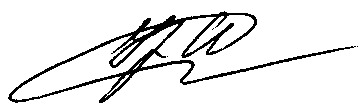
Signature of: yevgeny urlashov